Question: What is the potential diagnosis?
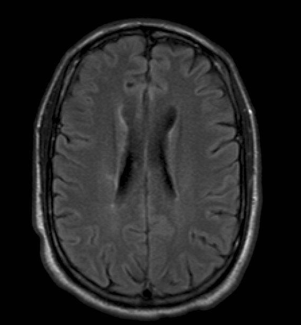
Answer: The possible diagnosis includes •  Multiple sclerosis
•  Lyme disease
•  ADEM (Acute Disseminated Encephalomyelitis)
•  Sarcoidosis
•  Vasculitis (SLE, etc.).